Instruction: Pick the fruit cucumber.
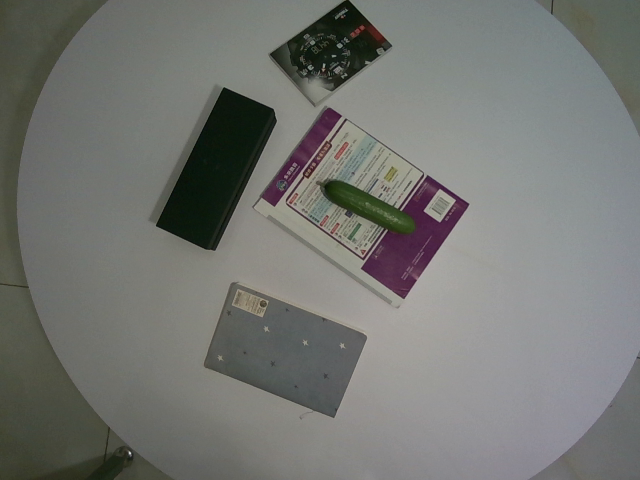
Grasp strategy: vertical